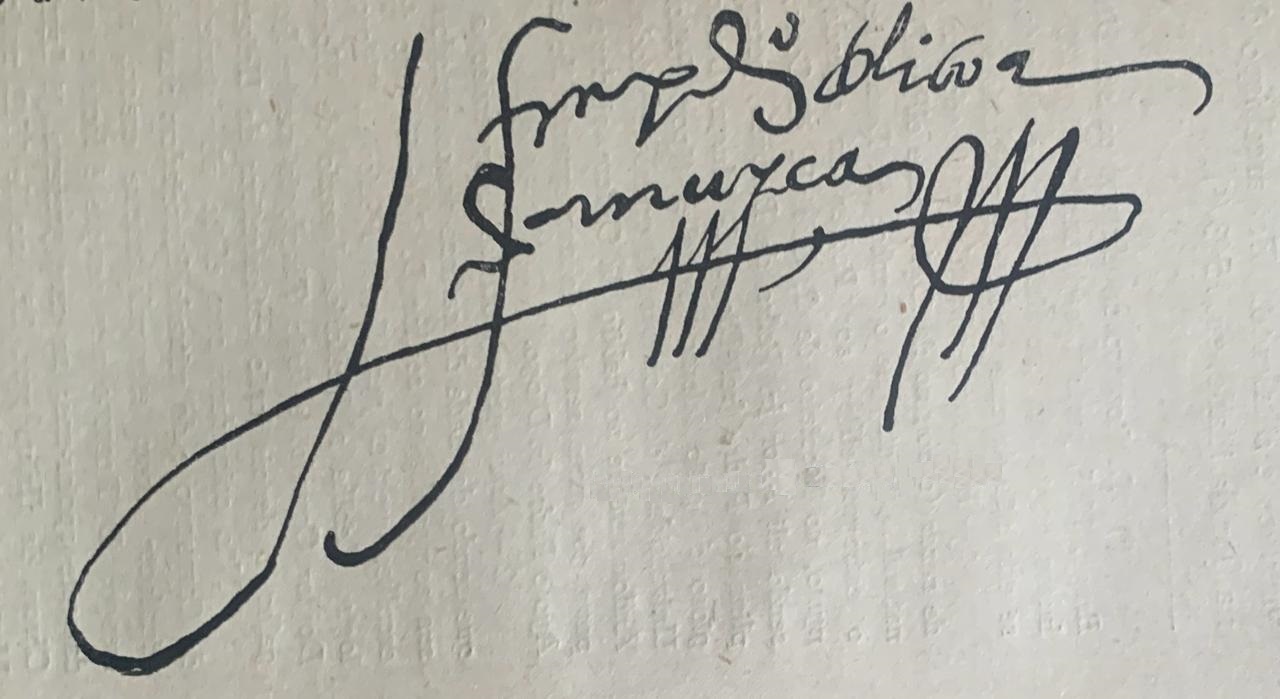
Signature of: diogo de murça